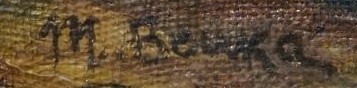
Signature of: martin benka